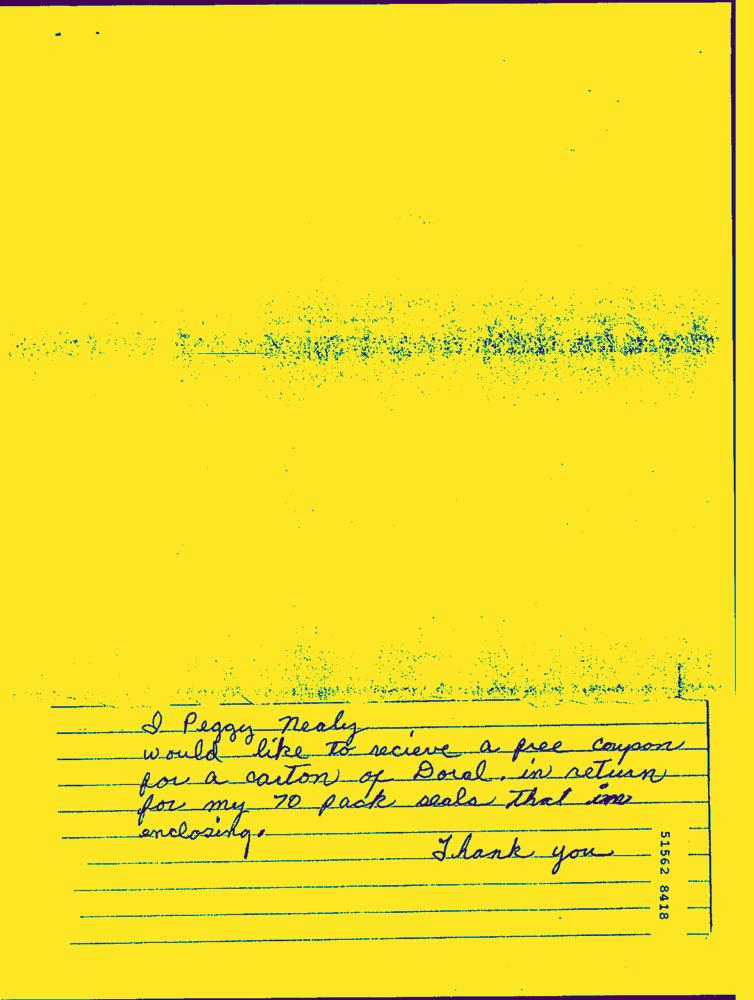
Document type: Hand-Written